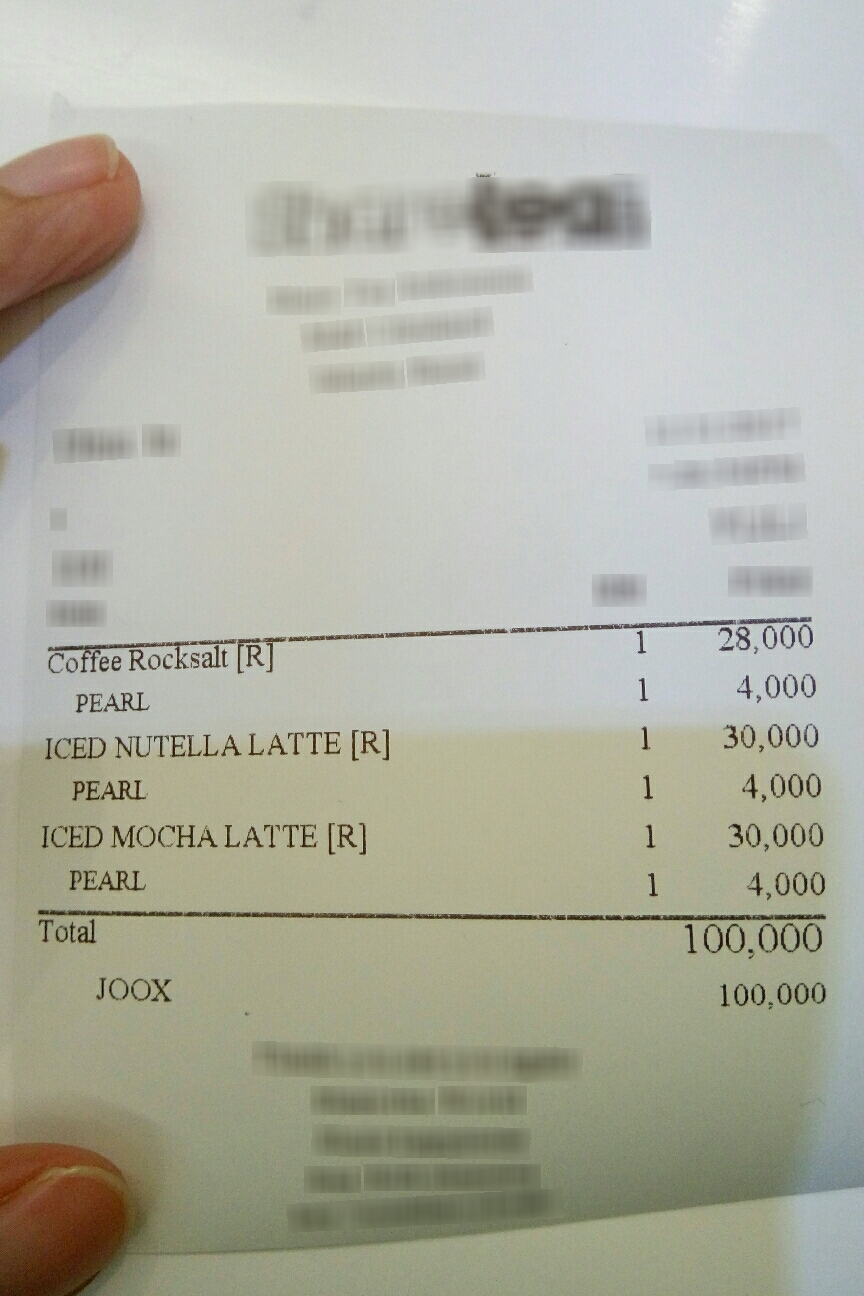
Number of items: 3
Total: 100,000
OCR text regions:
text: Coffee
text: Rocksalt
text: [R]
text: 1
text: 28,000
text: PEARL
text: 1
text: 4,000
text: ICED
text: NUTELLA LATTE
text: [R]
text: 1
text: 30,000
text: PEARL
text: 1
text: 4,000
text: ICED
text: MOCHA LATTE
text: [R]
text: 1
text: 30,000
text: PEARL
text: 1
text: 4,000
text: Total
text: 100,000
text: JOOX
text: 100,000